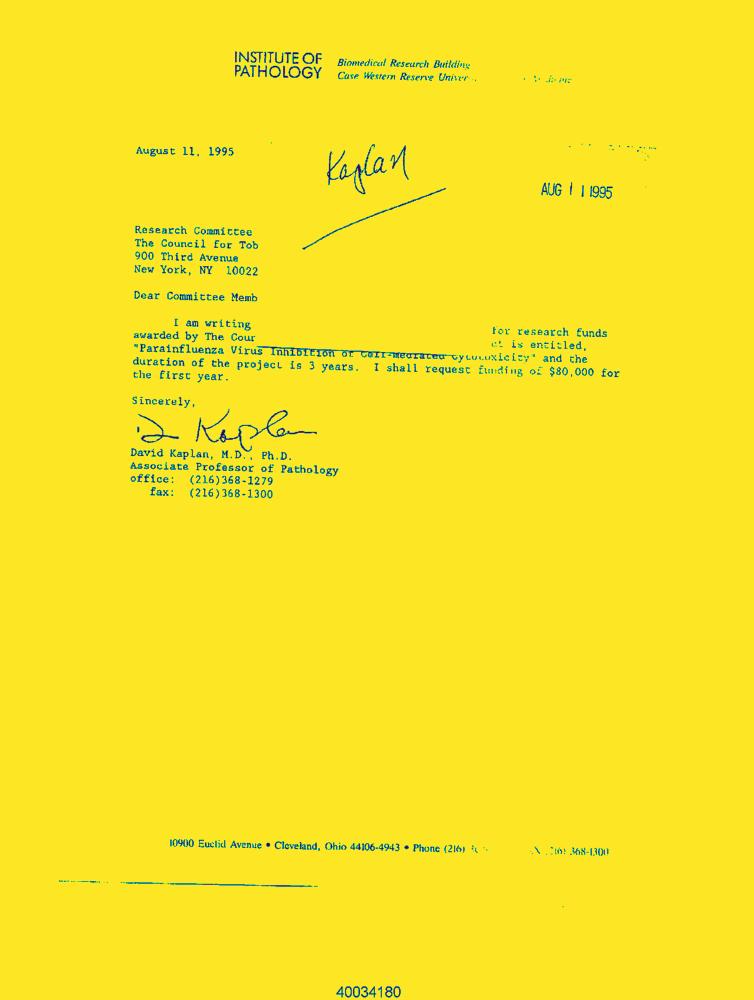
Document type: Letter-Doc